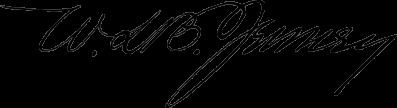
Signature of: william le baron jenney